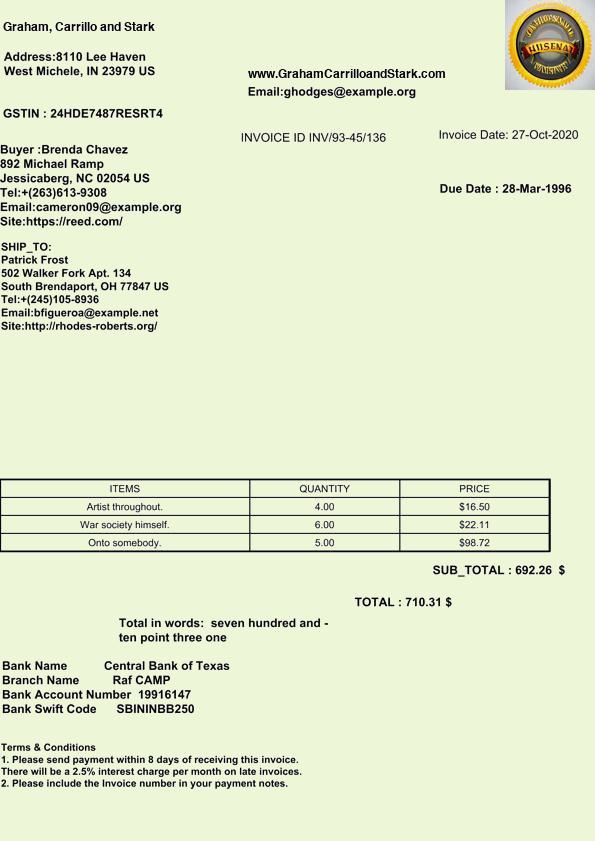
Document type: Invoice